Question: Which state is mentioned in the document?
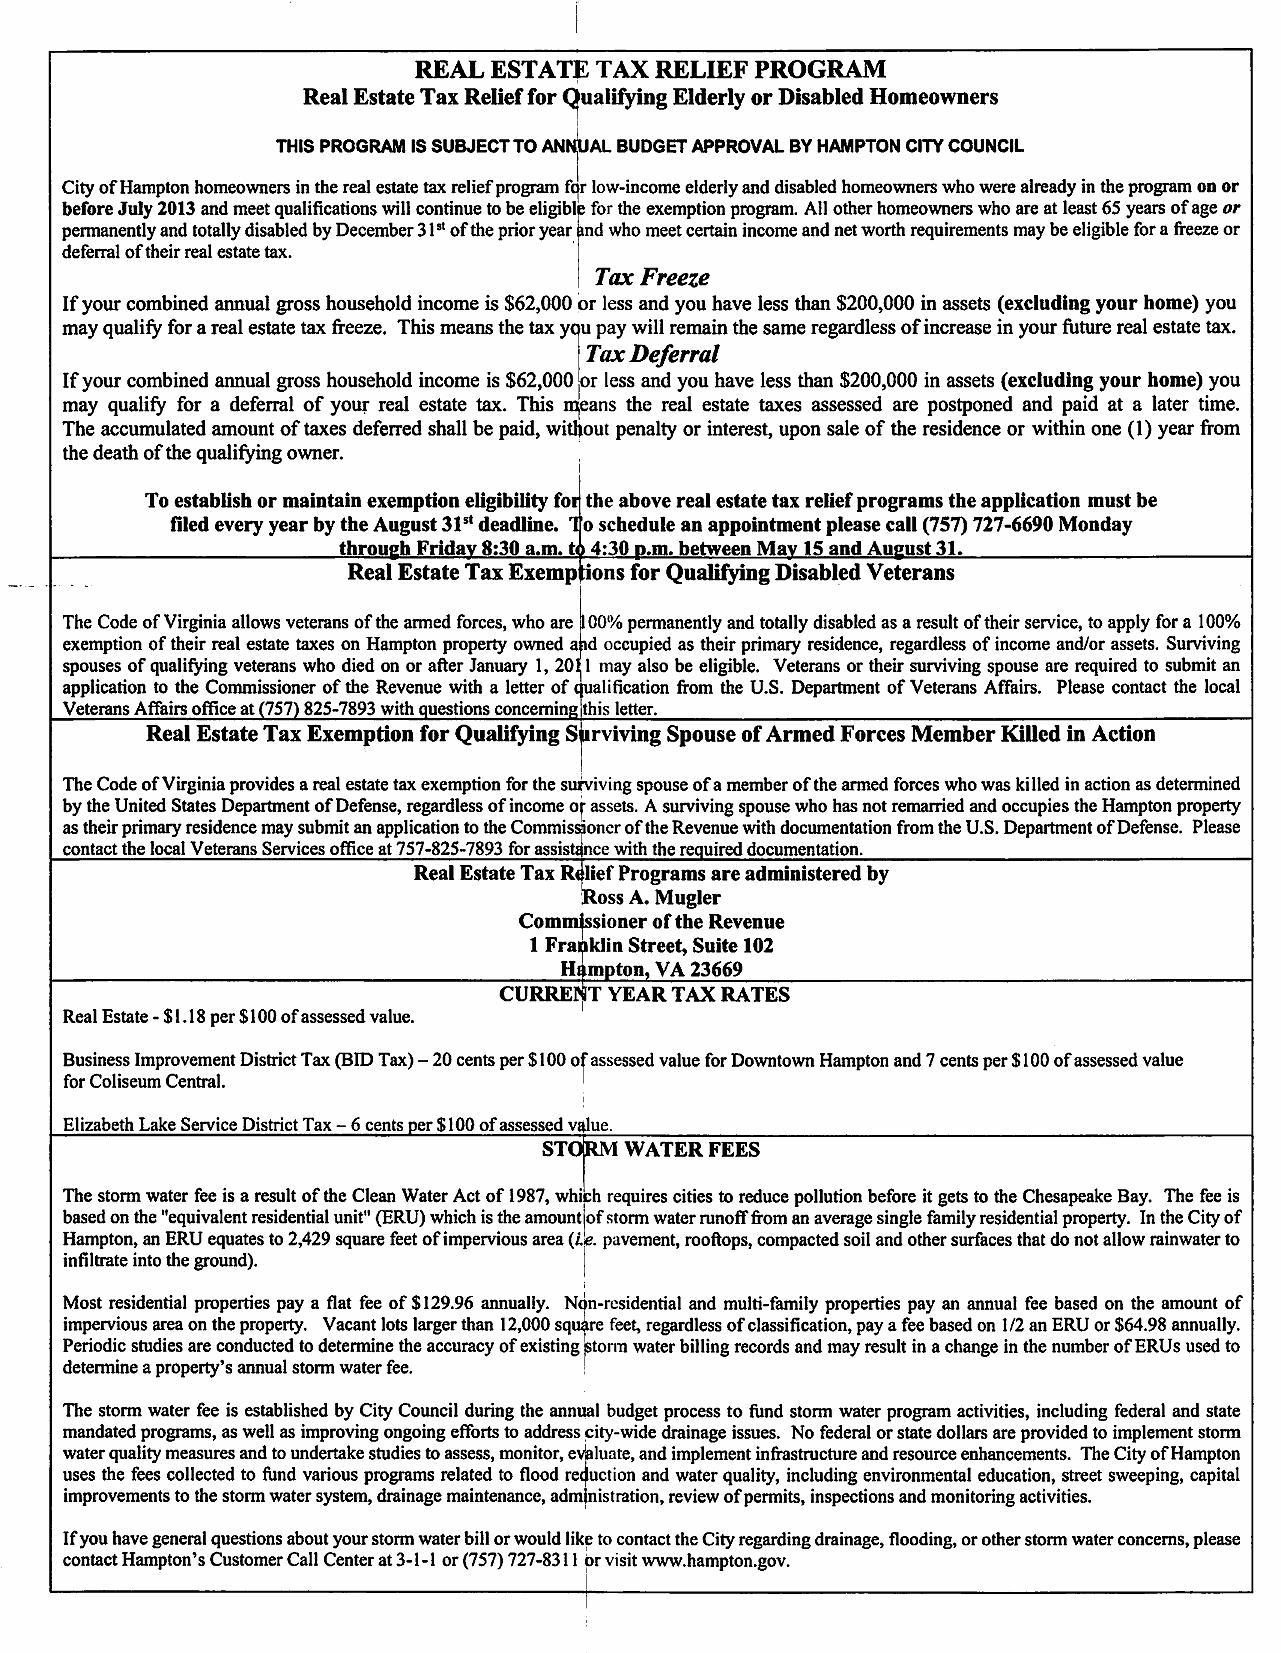
Answer: "Virginia"